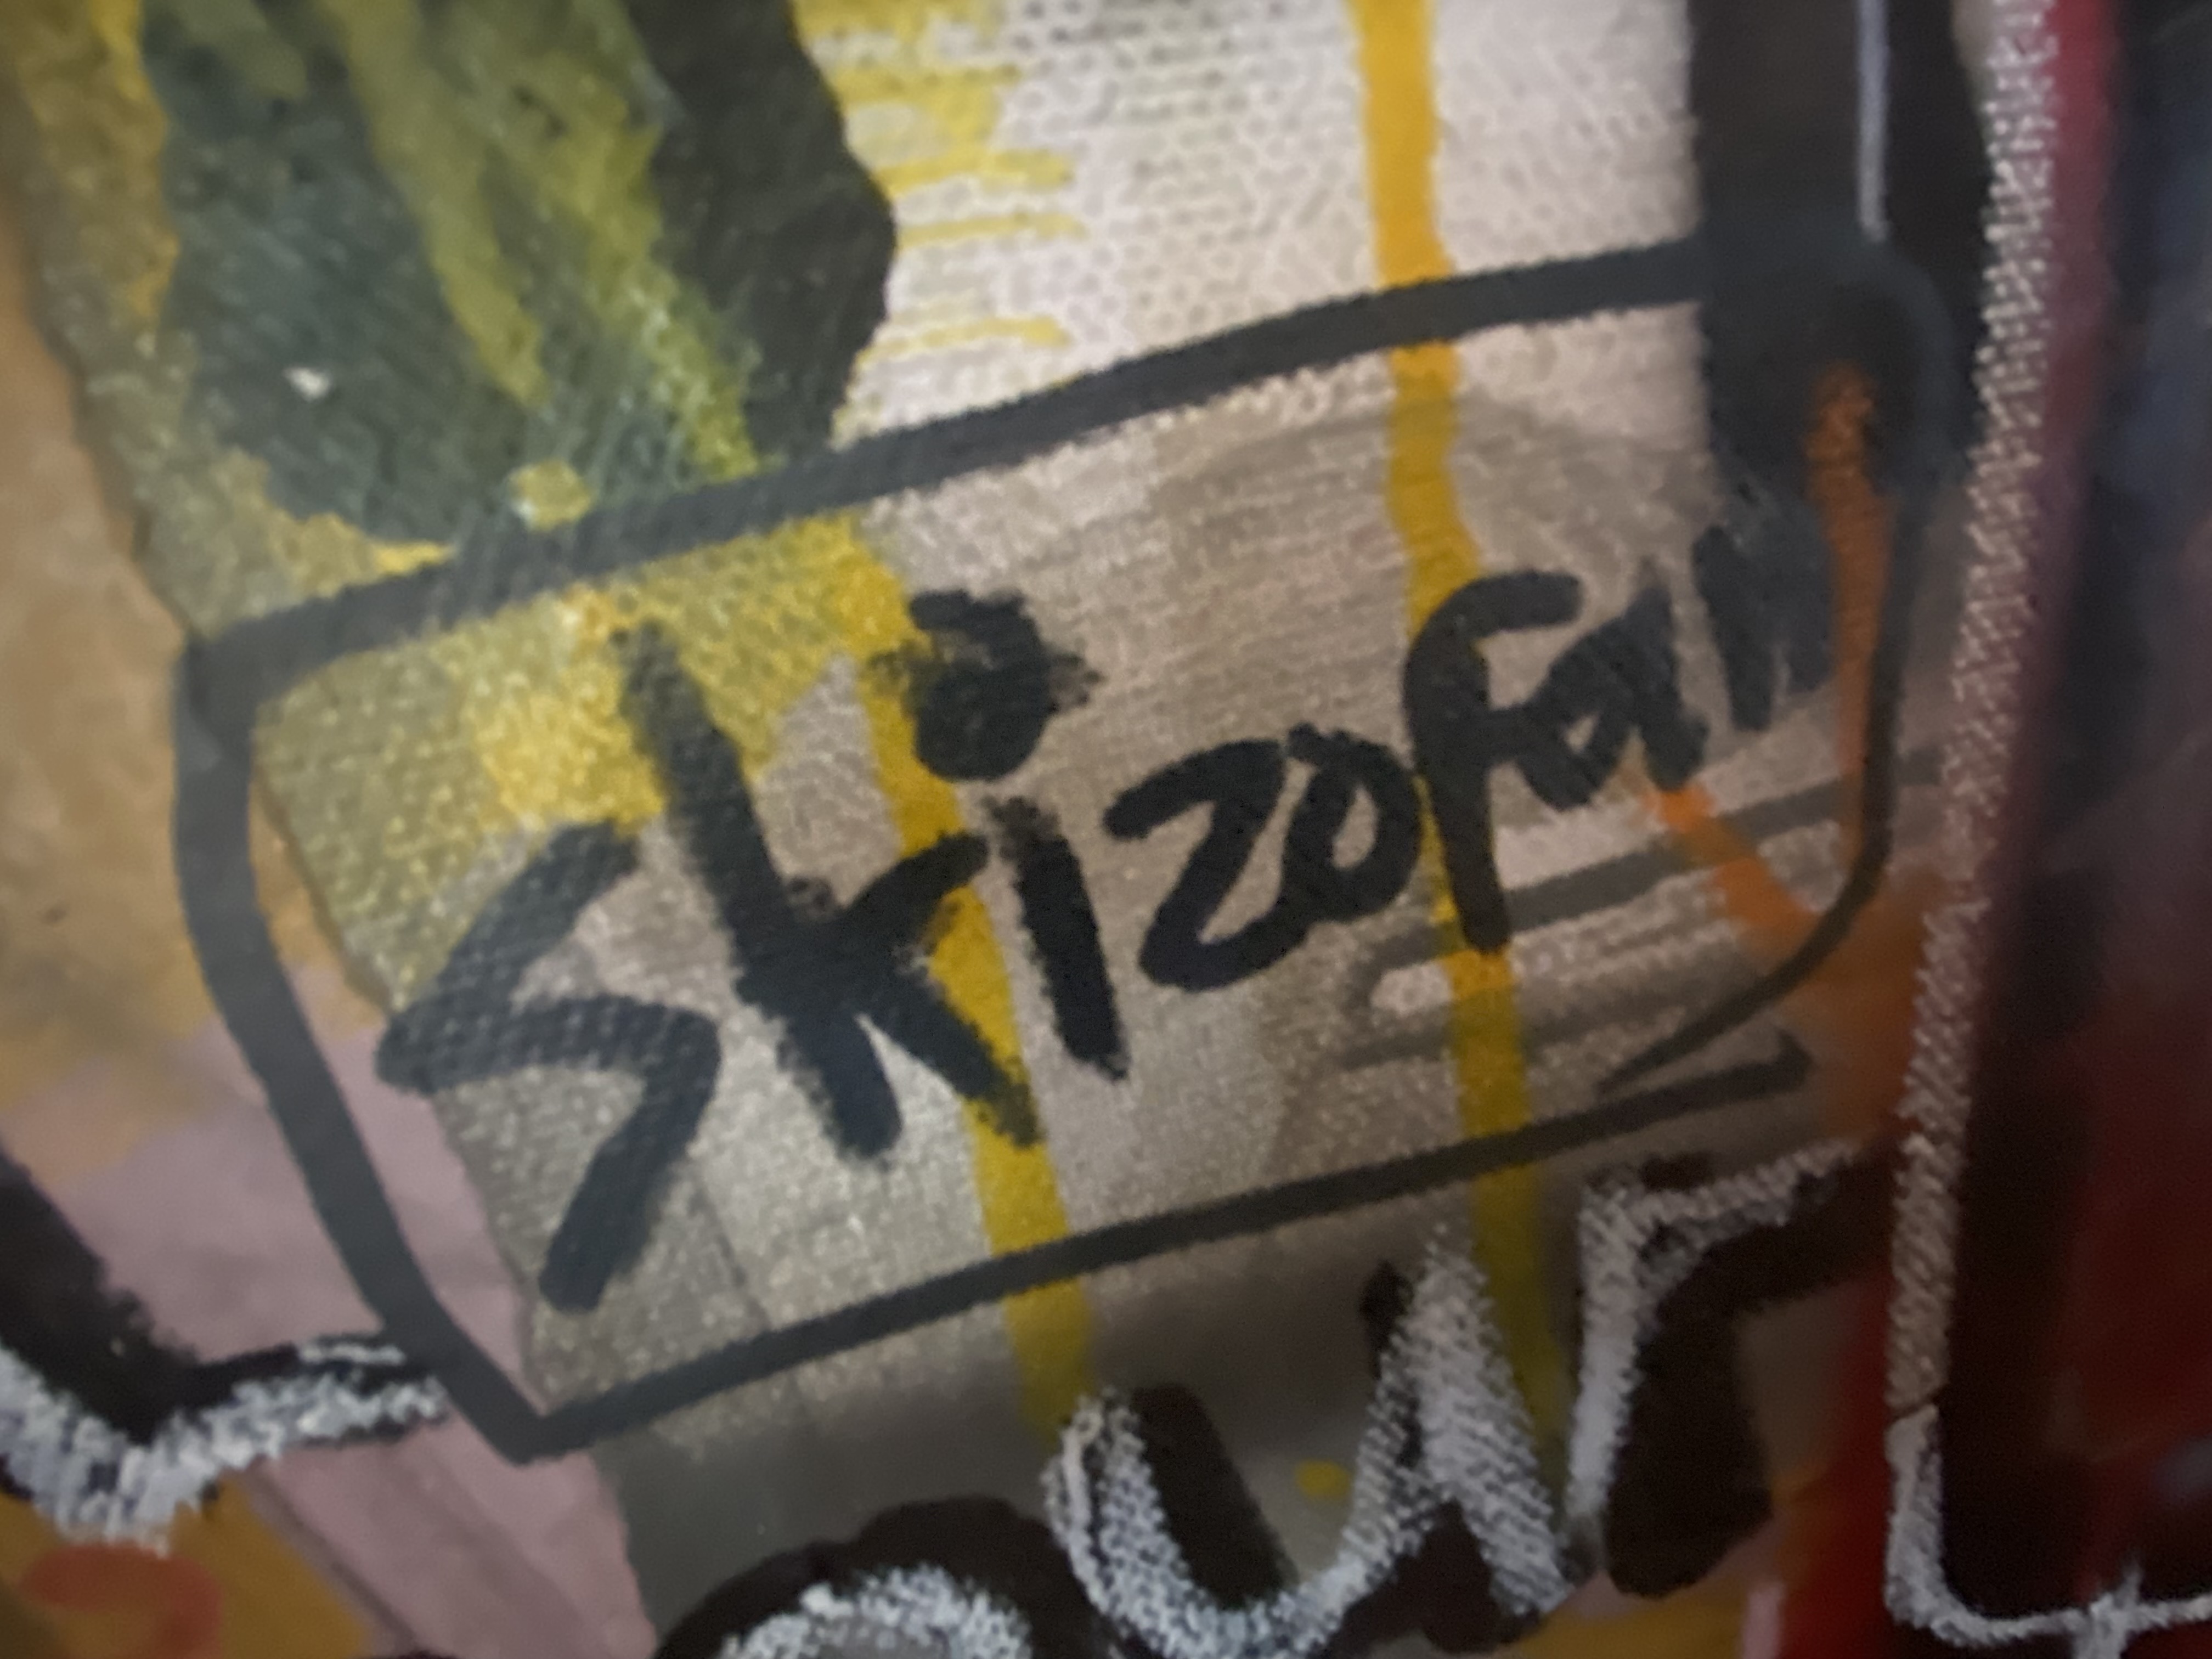
Signature of: skizofan